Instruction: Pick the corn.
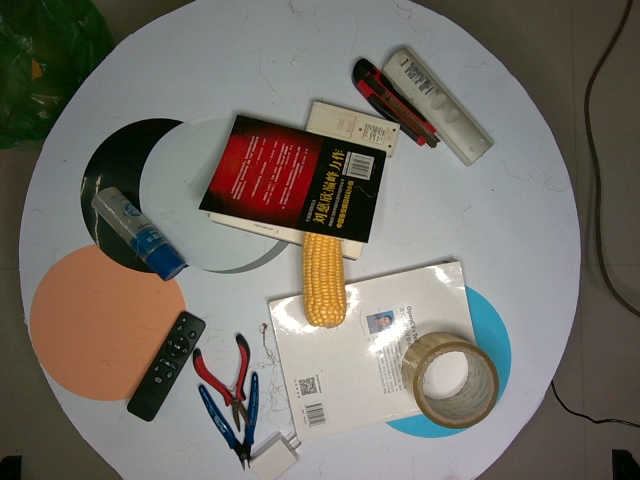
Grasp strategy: vertical